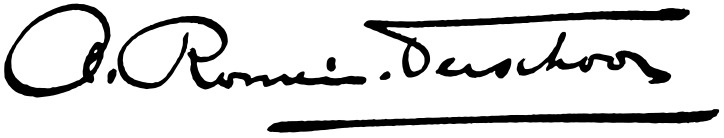
Signature of: annie romein verschoor